Question: What is the filing due date as per the document?
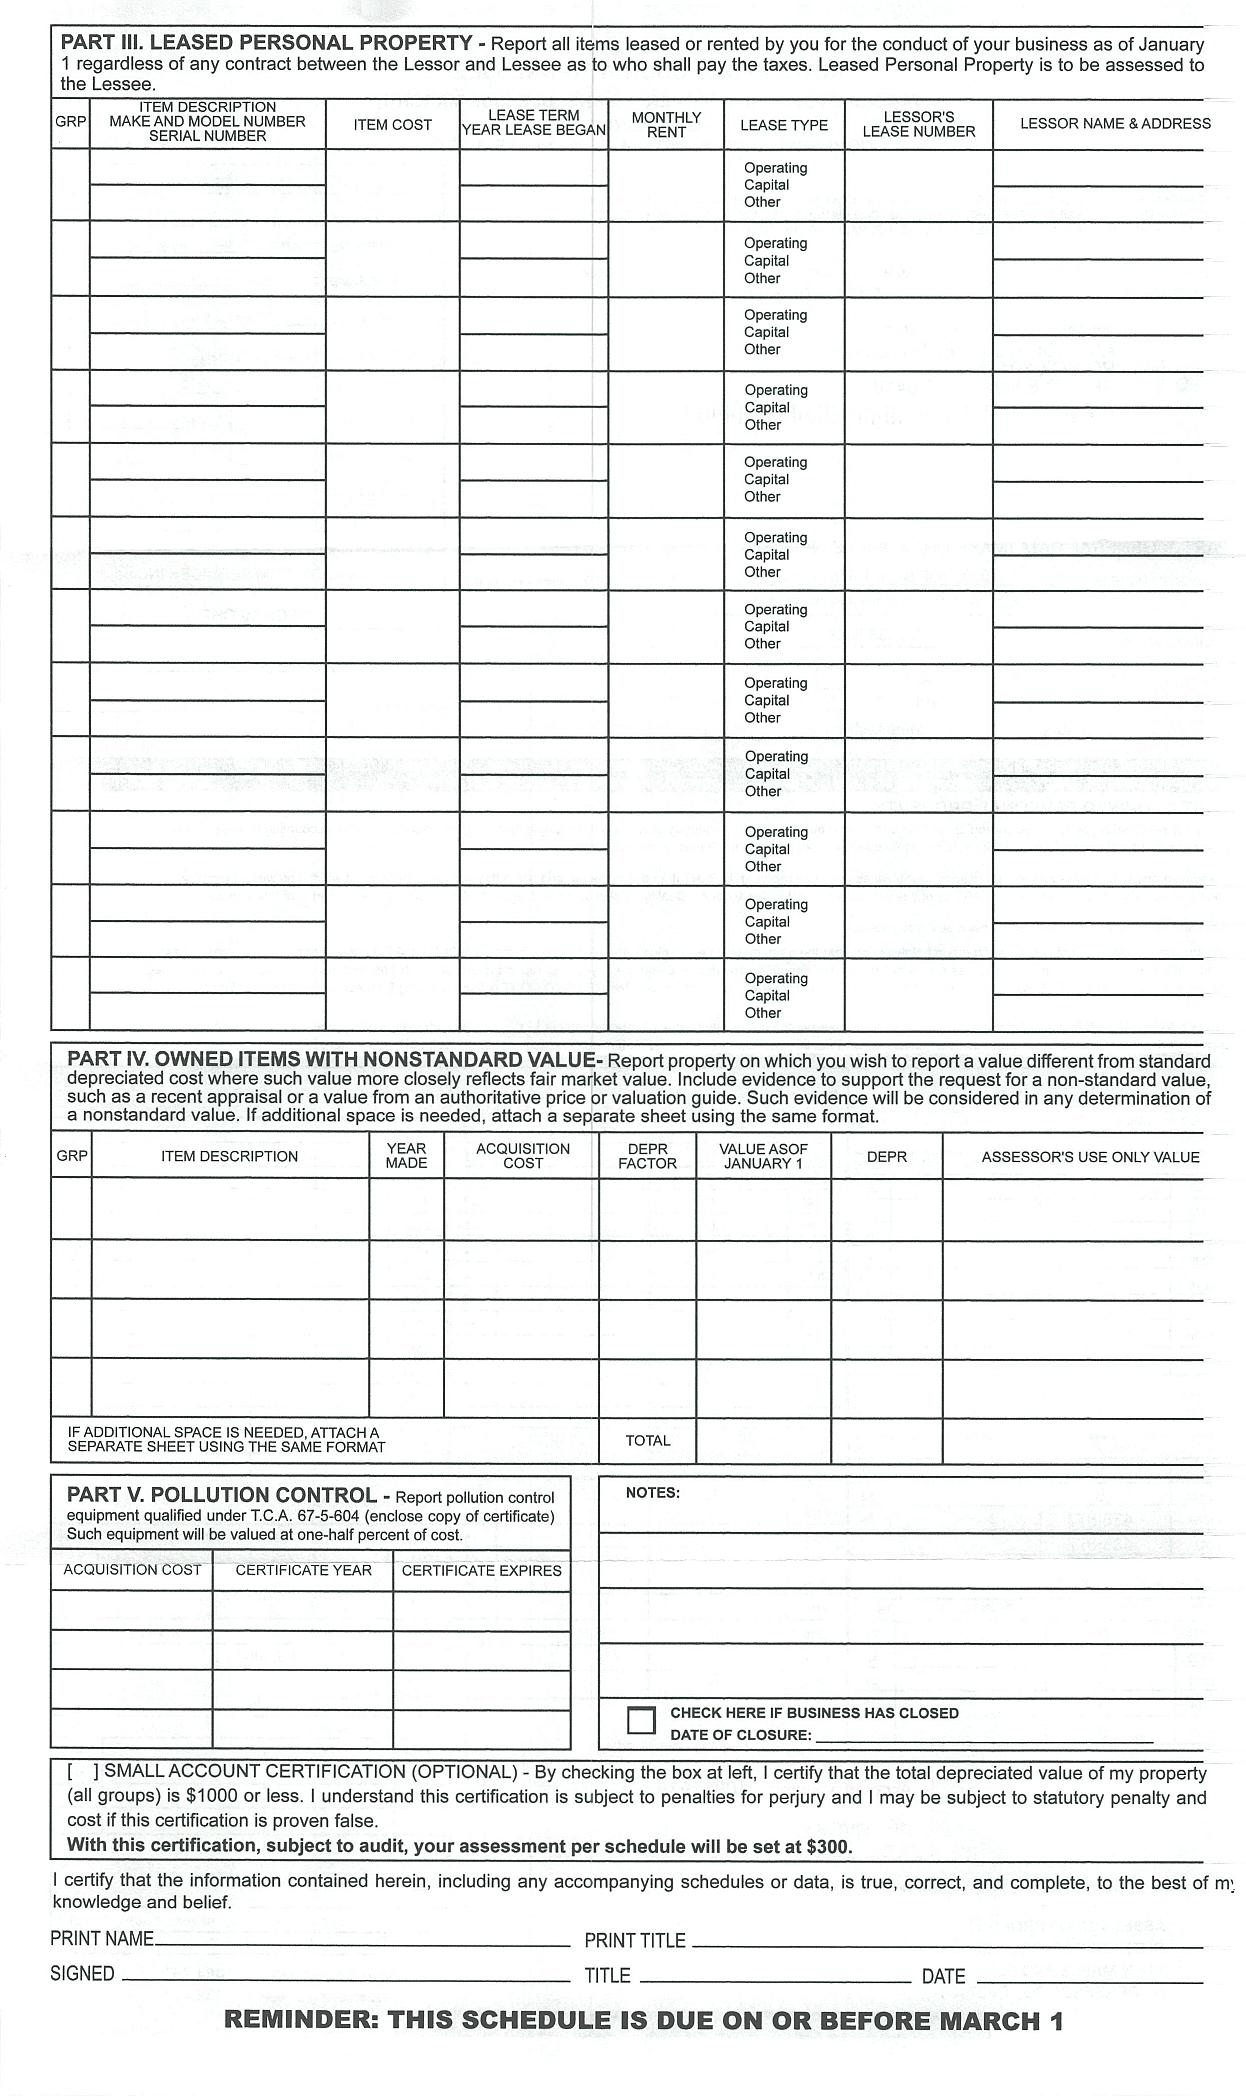
Answer: "1-Mar"